Extract the amount written in words, the amount in digits, the name of the payee, the date on the cheque, and the bank's name from the image.
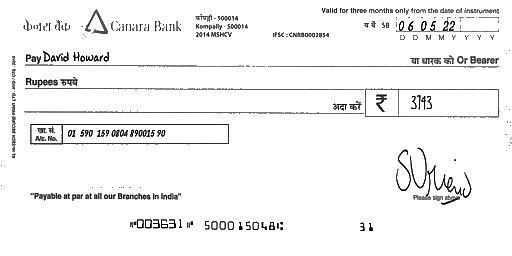
amt_in_words:
amt_in_figures: 3743
payee_name: David Howard
bank_name: Canara Bank
cheque_date: 06/05/22